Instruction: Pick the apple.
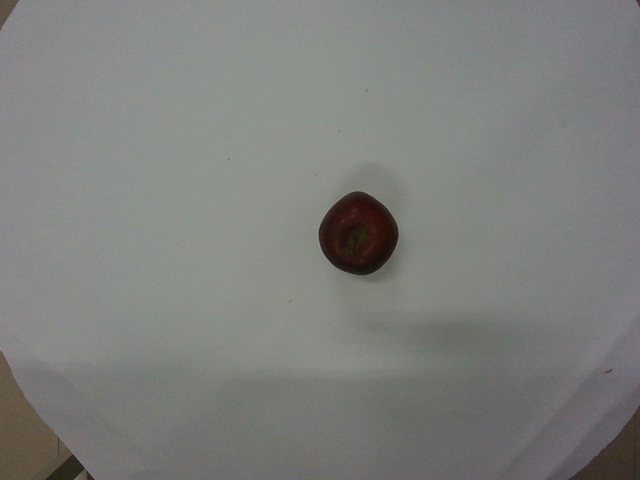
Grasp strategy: vertical